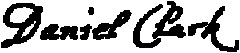
Signature of: daniel clark